Question: What do the imaging results show?
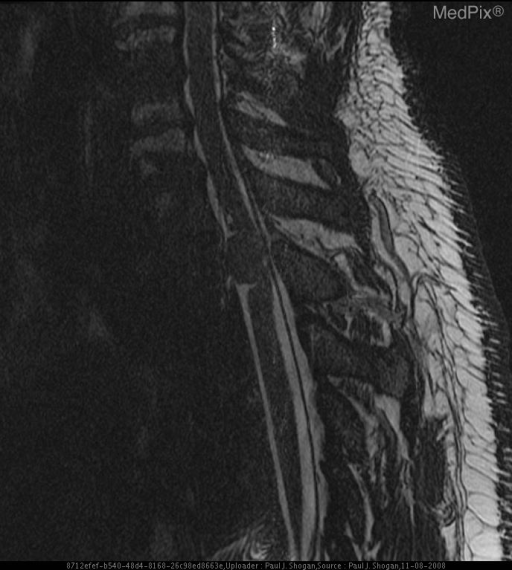
Answer: The imaging shows An intradural extramedullary mass is seen at the T2 level measuring 1.2 cm AP x 1.1 cm transverse x 1.7 cm craniocaudad. This mass causes mild compression and leftward shift of the spinal cord. Subtle hyperintense T2 signal abnormality is noted within the mass, and uniformly enhances following gadolinium DTPA. There is a no dural tail. The spinal cord is normal in signal. No neural foraminal extension is seen. An intradural extramedullary mass is seen at the T2 level measuring 1.2 cm AP x 1.1 cm transverse x 1.7 cm craniocaudad. This mass causes mild compression and leftward shift of the spinal cord. Subtle hyperintense T2 signal abnormality is noted within the mass, and uniformly enhances following gadolinium DTPA. There is a no dural tail. The spinal cord is normal in signal. No neural foraminal extension is seen..